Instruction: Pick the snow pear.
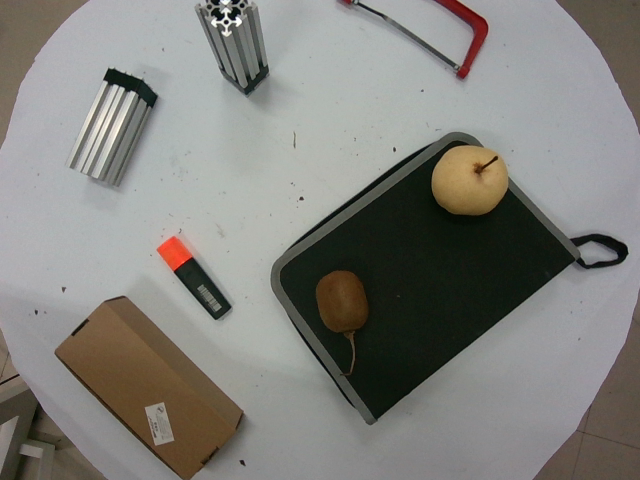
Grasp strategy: vertical